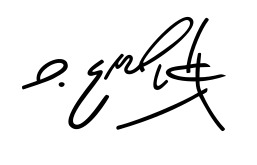
Signature of: irakli kobakhidze